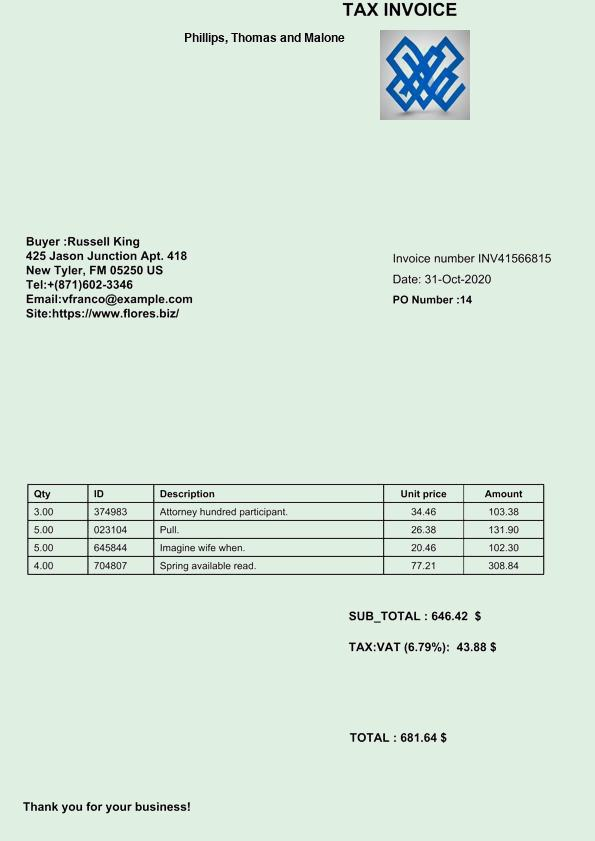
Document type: Invoice